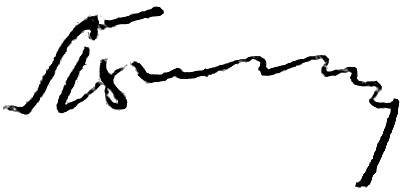
Signature of: q133454570